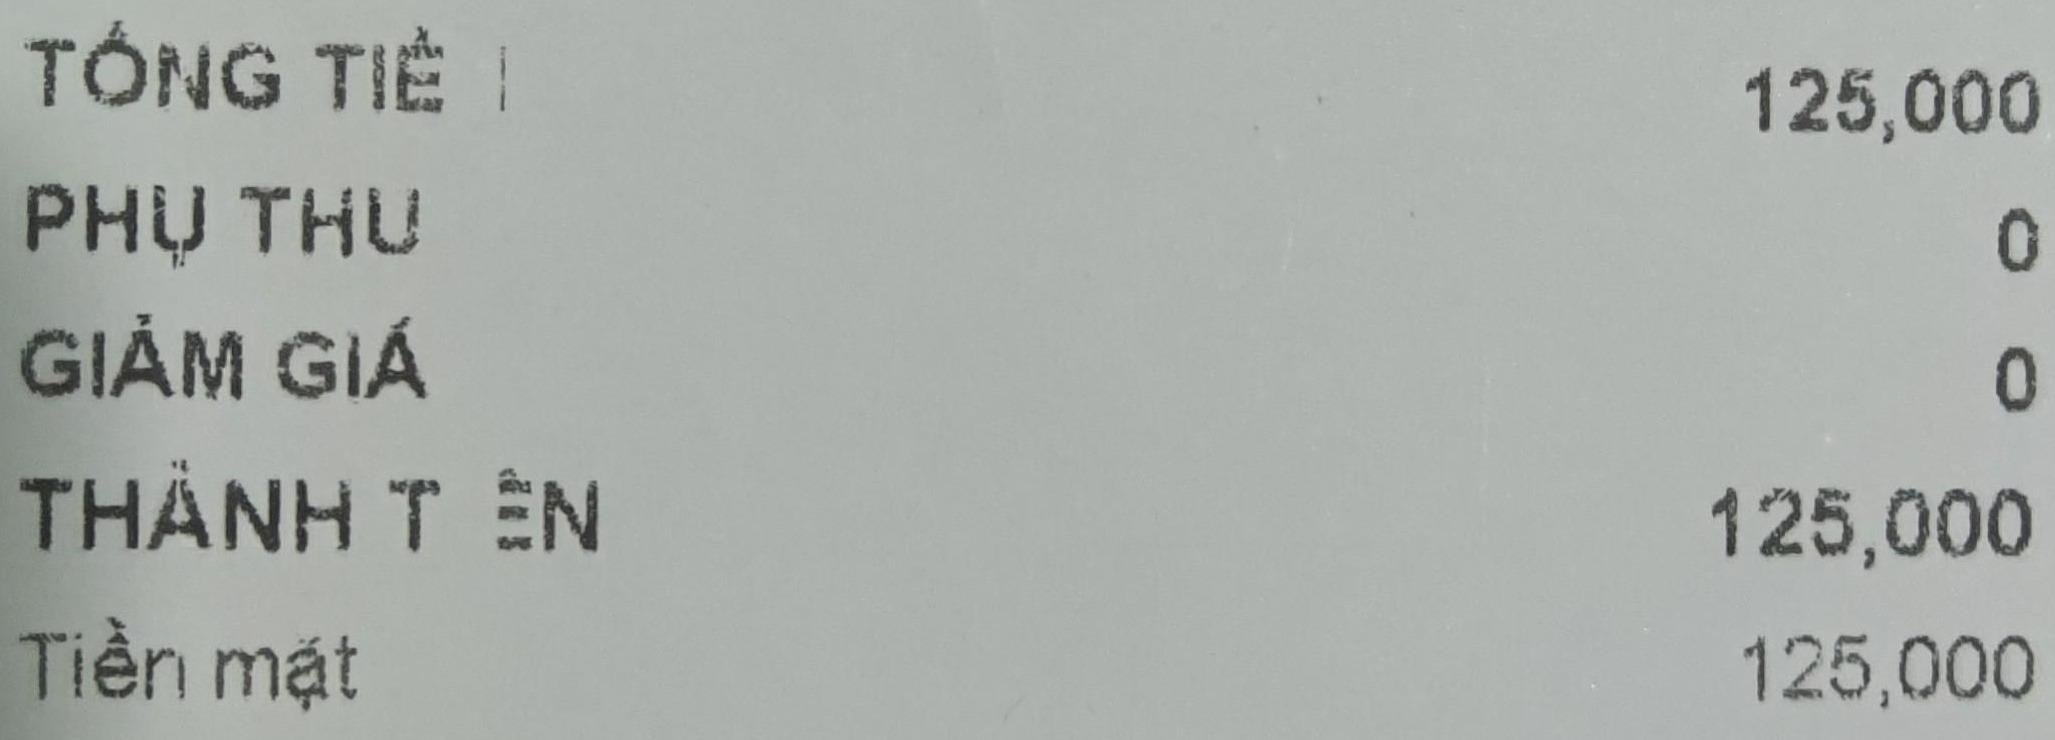
TỔNG TIỀN 125,000
PHỤ THU 0
GIẢM GIÁ 0
THÀNH TIỀN 125,000
Tiền mặt 125,000